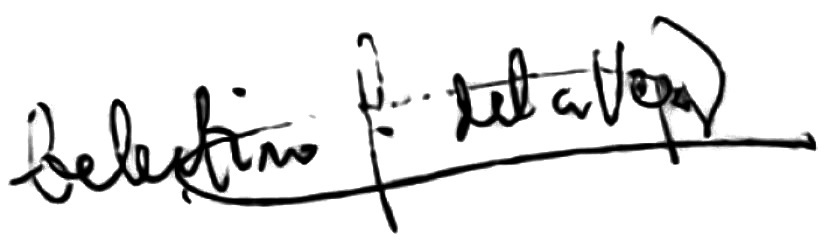
Signature of: celestino fernández de la vega